Question: What is the assessed value of the property as noted in the document?
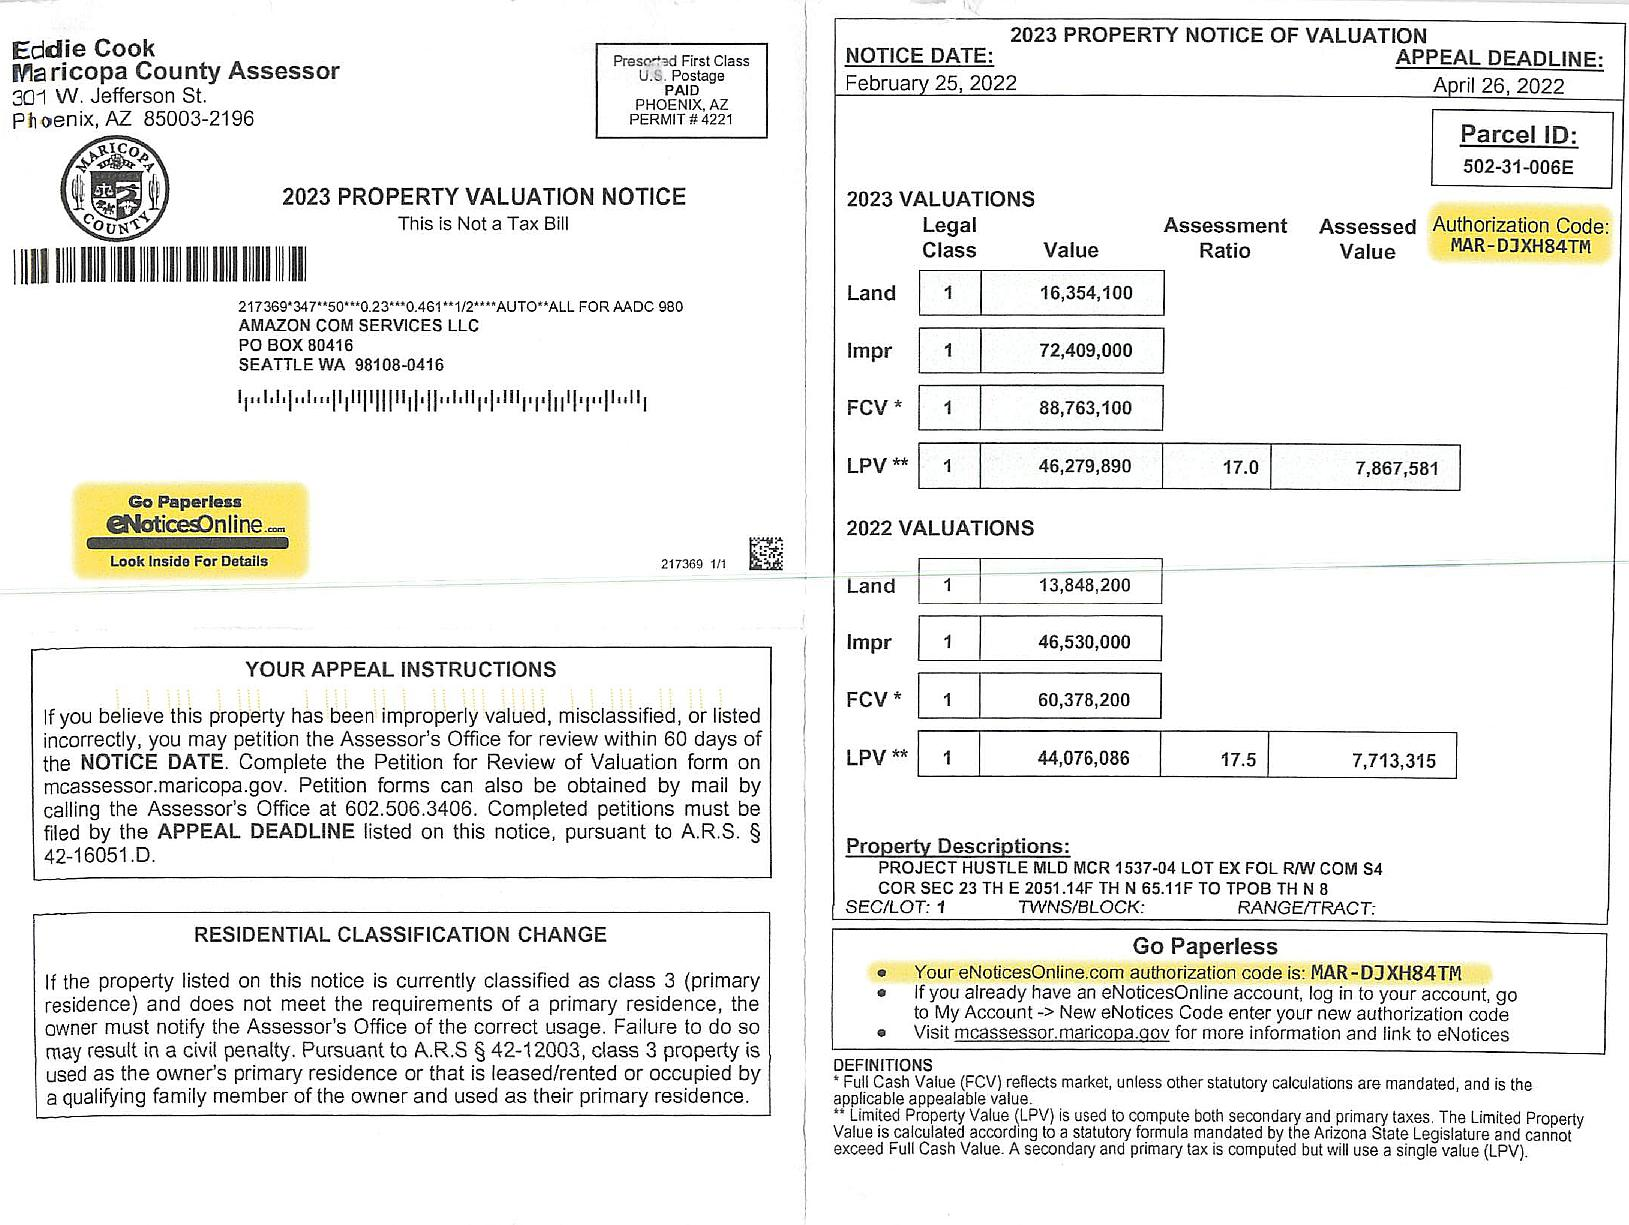
Answer: "7,867,581"